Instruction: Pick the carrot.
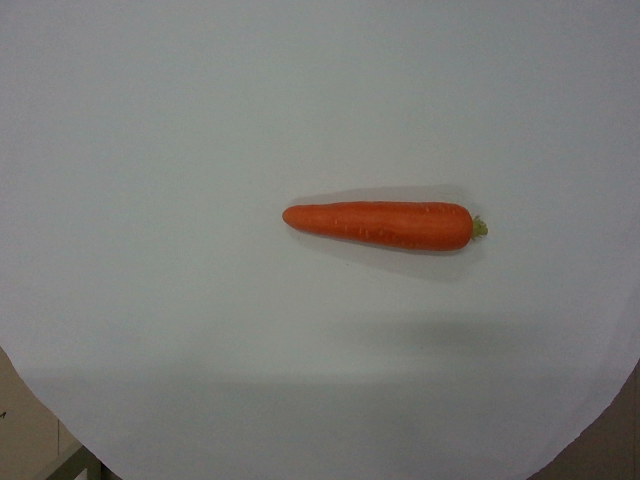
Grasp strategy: vertical